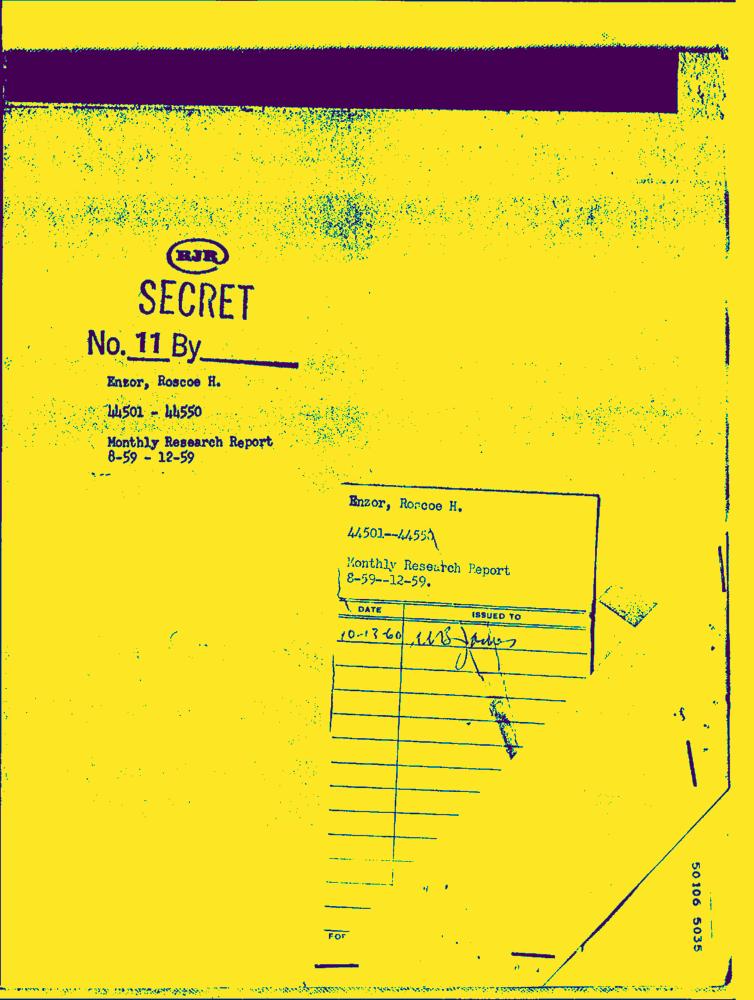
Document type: Hand-Written